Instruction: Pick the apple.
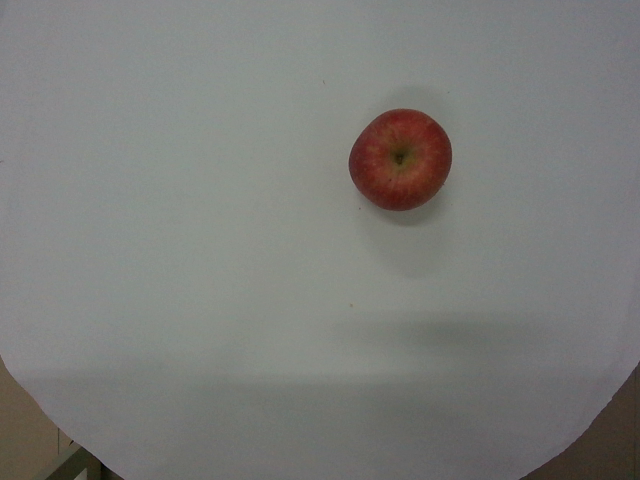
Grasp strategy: vertical